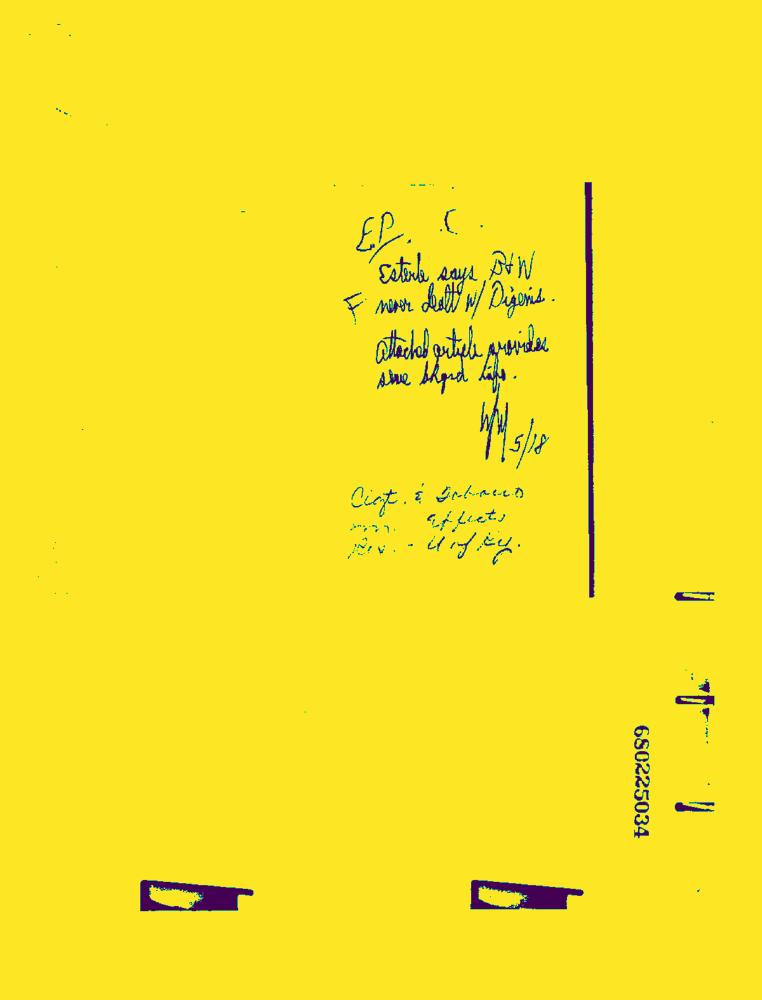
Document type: News-Article